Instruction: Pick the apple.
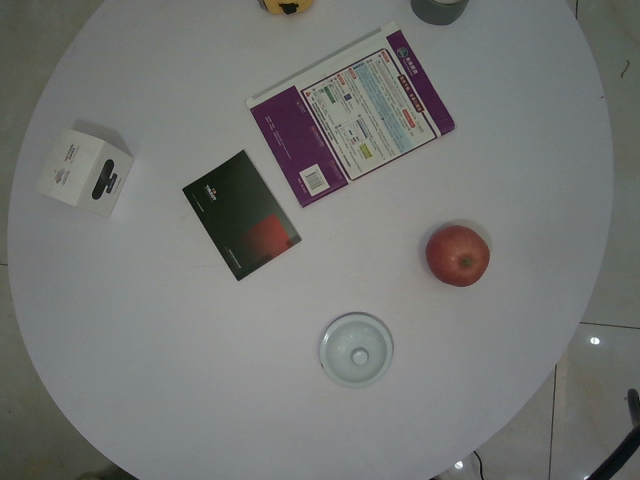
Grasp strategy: vertical